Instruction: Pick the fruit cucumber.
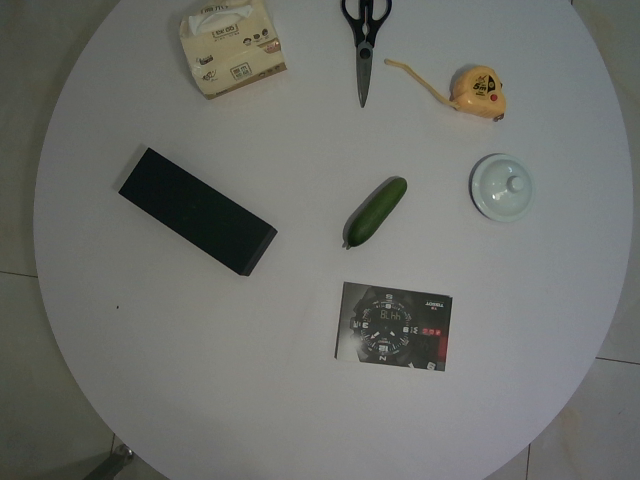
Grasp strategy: vertical